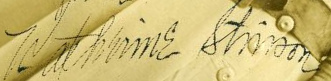
Signature of: katherine stinson